Question: What is the main concern?
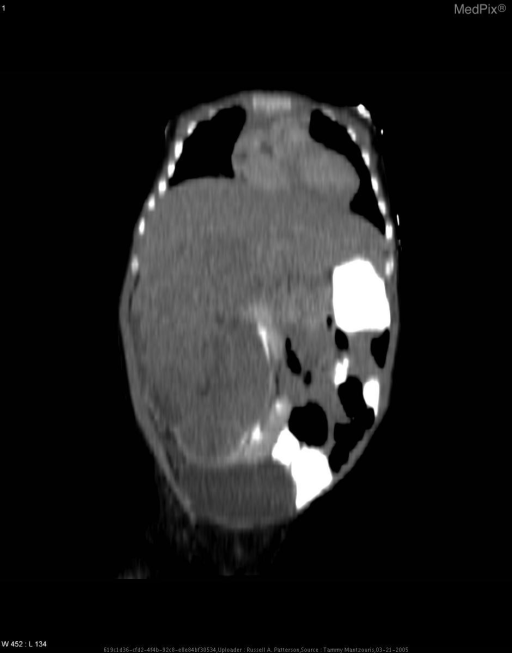
Answer: The findings suggest CT in the axial plane demonstrates a heterogeneous mass in the right kidney, with considerable mass effect. The liver and IVC are markedly compressed with no obvious invasion. Initial measurements of this mass were 15.4 cm in the craniocaudal dimension, 12.3 cm in the AP dimension, and 7.7 cm in the lateral dimension. The left kidney is normal with no evidence of masses or hydronephrosis.

Coronal and sagittal reconstruction views demonstrate a well-circumscribed mass that has most likely infiltrated the right renal capsule. Cystic regions within the mass are most notable on the sagittal view. The lateral image shows medial displacement of functioning right renal parenchyma (i.e., claw sign) with contrast excretion, and there is normal excretion from the left kidney. The right adrenal gland and right renal vein are not well visualized.

Followup CT after 5 weeks of preoperative chemotherapy shows considerable tumor shrinkage and more defined areas of margination. The tumor now measures 10.5 cm in the craniocaudal dimension, 8 cm in the AP dimension, and 5.2 cm in the lateral dimension. The right renal vein is not well visualized.

Sedated abdominal U/S demonstrates no right renal vein thrombus, although there is considerable mass effect and tortuosity of the right renal vein. The IVC is clearly visualized with no evidence of intraluminal thrombus. Flow is seen throughout the lumen.. CT in the axial plane demonstrates a heterogeneous mass in the right kidney, with considerable mass effect. The liver and IVC are markedly compressed with no obvious invasion. Initial measurements of this mass were 15.4 cm in the craniocaudal dimension, 12.3 cm in the AP dimension, and 7.7 cm in the lateral dimension. The left kidney is normal with no evidence of masses or hydronephrosis.

Coronal and sagittal reconstructed views demonstrate a well-circumscribed mass that has most likely infiltrated the right renal capsule. Cystic regions within the mass are most notable on the sagittal view. The lateral image shows medial displacement of functioning right renal parenchyma (i.e., claw sign) with contrast excretion, and there is normal excretion from the left kidney. The right adrenal gland and right renal vein are not well visualized.

CT after 5 weeks of preoperative chemotherapy shows considerable tumor shrinkage and more defined areas of margination. The tumor now measures 10.5 cm in the craniocaudal dimension, 8 cm in the AP dimension, and 5.2 cm in the lateral dimension. The right renal vein is not well visualized.. The patient might have a history of This 2.5-year-old girl presented to her pediatrician in Italy after her parents noted a prominence in the right abdomen after bathing her in March 2004. The child had consistently been at the fifth percentile for growth up to that point. An ultrasound in Italy revealed a 7 x 8cm abdominal mass, and she was immediately air-evac’d to WRAMC for further evaluation and treatment..